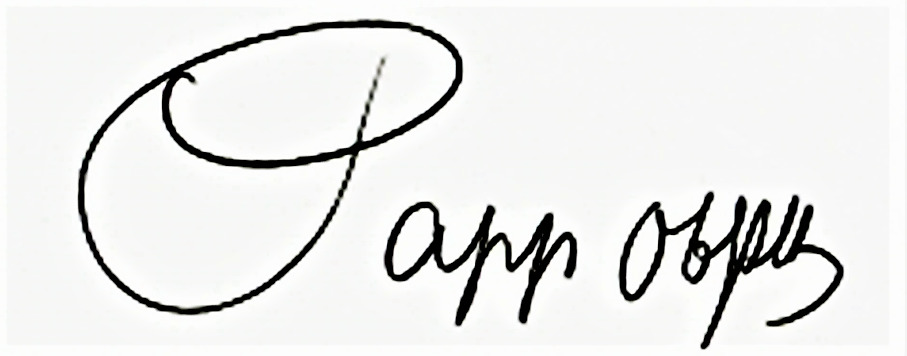
Signature of: danila papp